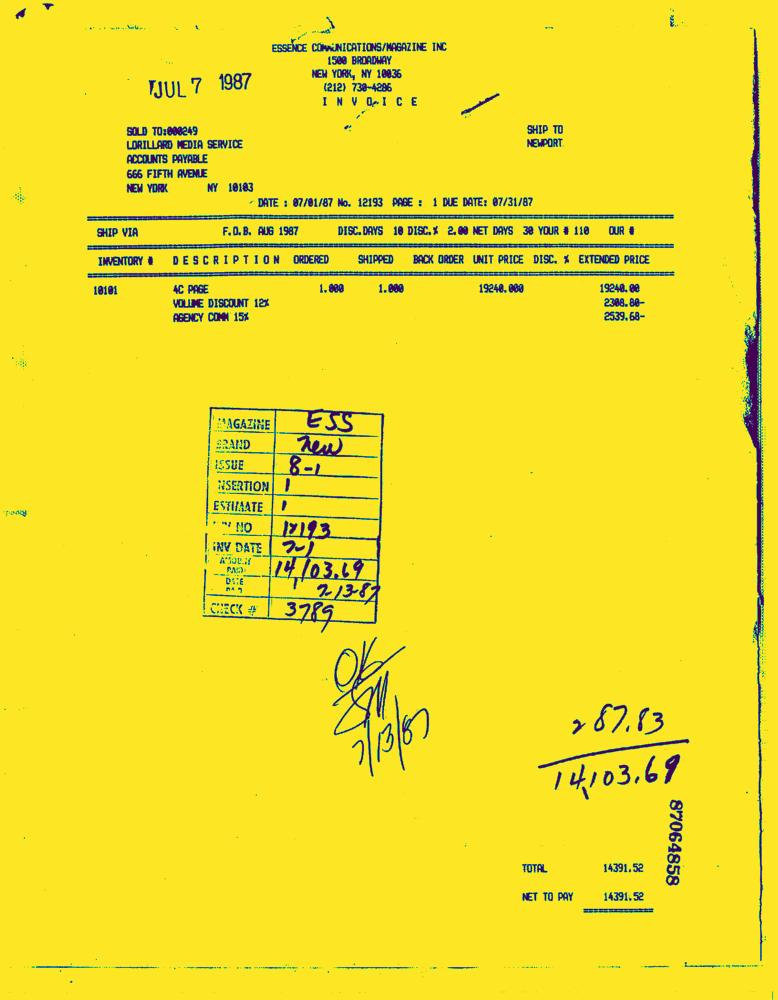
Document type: Invoice-Doc